Patient: Female, age 73
A 73-year-old woman visited a local doctor complaining of persistent dry cough for three months. Chest computed tomography (CT) showed consolidation in the right lower lobe. She was considered to have bacterial pneumonia and received treatment with garenoxacin for one week, but her symptoms did not improve. Then, she was referred to our institution where she was diagnosed as having diabetes mellitus at 73 years old and received treatment with sitagliptin 50 mg/day. She had no history of smoking or dust exposure.
Her vital signs on the first visit included a heart rate of 73 beats/min, blood pressure of 110/63 mmHg, and body temperature of 35.9  C. Chest auscultation revealed fine crackles. She had no signs or symptoms of edema, arthritis, skin lesions characteristic of DM, myalgia, muscle tenderness, or muscle weakness.
Arterial blood gas analysis under ambient air showed a pH of 7.423, partial pressure of carbon dioxide of 39.7 mmHg, and partial pressure of oxygen (PaO2) of 74.3 mmHg. Laboratory findings were as follows: white blood cell count, 6300/mm3; neutrophils, 4300/mm3; eosinophils, 200/mm3; basophils, 0/mm3; monocytes, 400/mm3; lymphocytes, 1300/mm3; hemoglobin, 11.9 g/dL; platelet count, 26.3 x 104/mm3; serum total protein, 7.3 g/dL; albumin, 4.0 g/dL; normal liver transaminase; lactate dehydrogenase, 207 IU/L; creatine kinase, 72 U/L; creatinine, 0.68 mg/dL; C-reactive protein, 0.26 mg/dL; ferritin, 471 ng/mL; Krebs von den Lungen-6 (KL-6), 609 U/mL; surfactant protein-D, 42.0 ng/mL; and brain natriuretic peptide, 7.9 pg/mL. Her anti-nuclear antibody titer was x 40 with a homogeneous pattern. Rheumatoid factor, anti-cyclic citrullinated peptide antibody, anti-aminoacyl tRNA synthetase antibody, anti-Sjogren's-syndrome-related antigen A antibody, proteinase 3-anti-neutrophil cytoplasmic autoantibody (ANCA), and myeloperoxidase ANCA were all negative, as were beta-D glucan, Cryptococcus antigen, and interferon gamma release assay (QuantiFERON ). Pulmonary function testing showed obstructive respiratory dysfunction (Table 1). Chest radiography showed consolidation in the right lower lung field (Fig. 1). Chest high-resolution CT (HRCT) showed subpleural consolidation with volume reduction in the right lower lobe and localized ground-glass opacity in the left lower lobe (Fig. 2A). Bronchoalveolar lavage (BAL) obtained from the right B8b had a total cell count of 1.7 x 105 cells/mL (macrophages, 45.0%; lymphocytes, 48.1%; neutrophils, 2.3%; and eosinophils, 4.6%). The CD4/CD8 lymphocyte ratio was 2.2. No significant pathogens were cultured from the BAL. Transbronchial lung biopsy (TBLB) of the right B8a was performed, but no alveoli were present in the specimens.
We suspected that she might have cryptogenic organizing pneumonia, invasive mucinous adenocarcinoma, or malignant lymphoma. We treated her with prednisolone (PSL) 40 mg per day and observed the response to the treatment. Although she received PSL for two weeks, her pulmonary lesions did not improve (Fig. 2B). We discontinued the PSL and performed TBLB of the right B10, but only a few atypical cells were present in the specimens. Two months after discontinuation of the PSL, chest HRCT showed slight worsening of the left lower lobe consolidation (Fig. 2C). A SLB of the right upper lobe was performed to obtain a definitive diagnosis. The specimen showed subpleural perilobular airspace organization and fibrosis, subpleural fibroelastosis, and inflammation in the respiratory bronchioles (Fig. 3). We considered that she had ILD, but we could not specifically diagnose ILD based on these pathological findings. Therefore, we determined that she had unclassifiable idiopathic interstitial pneumonia.
One month after SLB (6 months after the first visit), cracking and hyperkeratosis of the tips and margins of her fingers (mechanic's hand) and erythematous papules on the dorsum of the right proximal interphalangeal joints and distal interphalangeal joints (Gottron's papules) appeared (Fig. 4). Manual muscle testing revealed no weakness of the muscles, and electromyography showed no myogenic changes. Arterial blood gas analysis under ambient air showed a PaO2 of 78.1 mmHg. Her levels of lactate dehydrogenase of 270 U/L, KL-6 of 789 U/mL, surfactant protein-D of 130 ng/mL, ferritin of 477 ng/mL, and C-reactive protein of 1.62 mg/dL were all elevated. The anti-MDA5 antibody index was 665 (normal: <32). Her levels of creatine kinase of 51 U/L, myoglobin of <21 ng/dL, and aldolase of 5.2 IU/L were not elevated. Chest HRCT showed worsening of the bilateral subpleural consolidation and ground-glass opacity (Fig. 5A). On the basis of these findings, we held a multidisciplinary discussion and made a diagnosis of anti-MDA5 antibody-positive CADM associated with ILD. She was then treated with PSL, tacrolimus, and intravenous (IV) cyclophosphamide, and she was administered trimethoprim/sulfamethoxazole as prophylaxis for pneumocystis pneumonia. IV cyclophosphamide was discontinued after two cycles because cytomegalovirus (CMV) infection and invasive pulmonary aspergillosis developed. After the treatment was initiated, her clinical symptoms improved, and her KL-6 and ferritin levels decreased (Fig. 6). Six months after starting the treatment, chest HRCT showed improvement of the consolidation and ground-glass opacity (Fig. 5B and C). Subsequently, the anti-MDA5 antibody index was measured in cryopreserved serum obtained on her first admission, and it proved to be 740.
Keywords: anca, cytoplasmic autoantibody, anti-melanoma differentiation-associated gene 5, bal, bronchoalveolar lavage, cadm, clinically amyopathic dermatomyositis, cmv, cytomegalovirus, ct, computed tomography, clinically amyopathic dermatomyositis, dm, dermatomyositis, hrct, high-resolution computed tomography, ild, interstitial lung disease, ivcy, intravenous cyclophosphamide, interstitial lung disease, kl-6, krebs von den lungen-6, mda5, anti-melanoma differentiation-associated gene 5, psl, prednisolone, pao2, partial pressure of oxygen, rp-ild, rapidly progressive interstitial lung disease, slb, surgical lung biopsy, slowly progressive, surgical lung biopsy, tblb, transbronchial lung biopsy
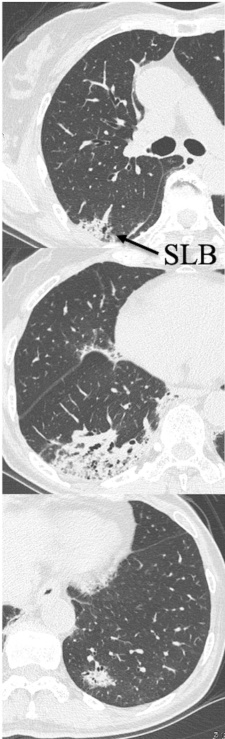
Image caption: Pulmonary findings of chest high-resolution computed tomography. One month, and.